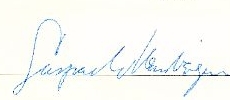
Signature of: q434142